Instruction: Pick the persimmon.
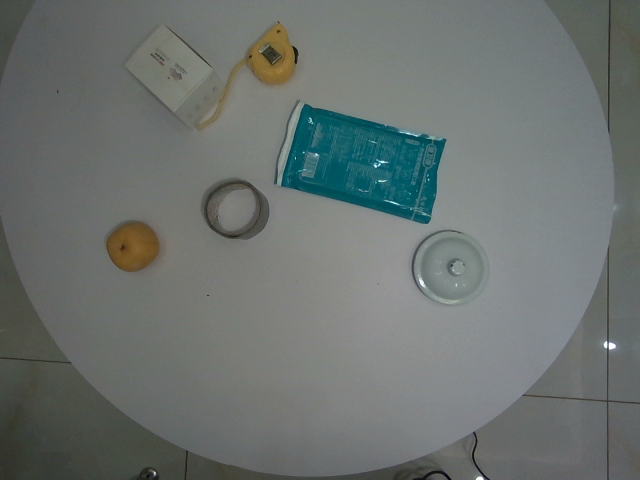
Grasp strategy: vertical